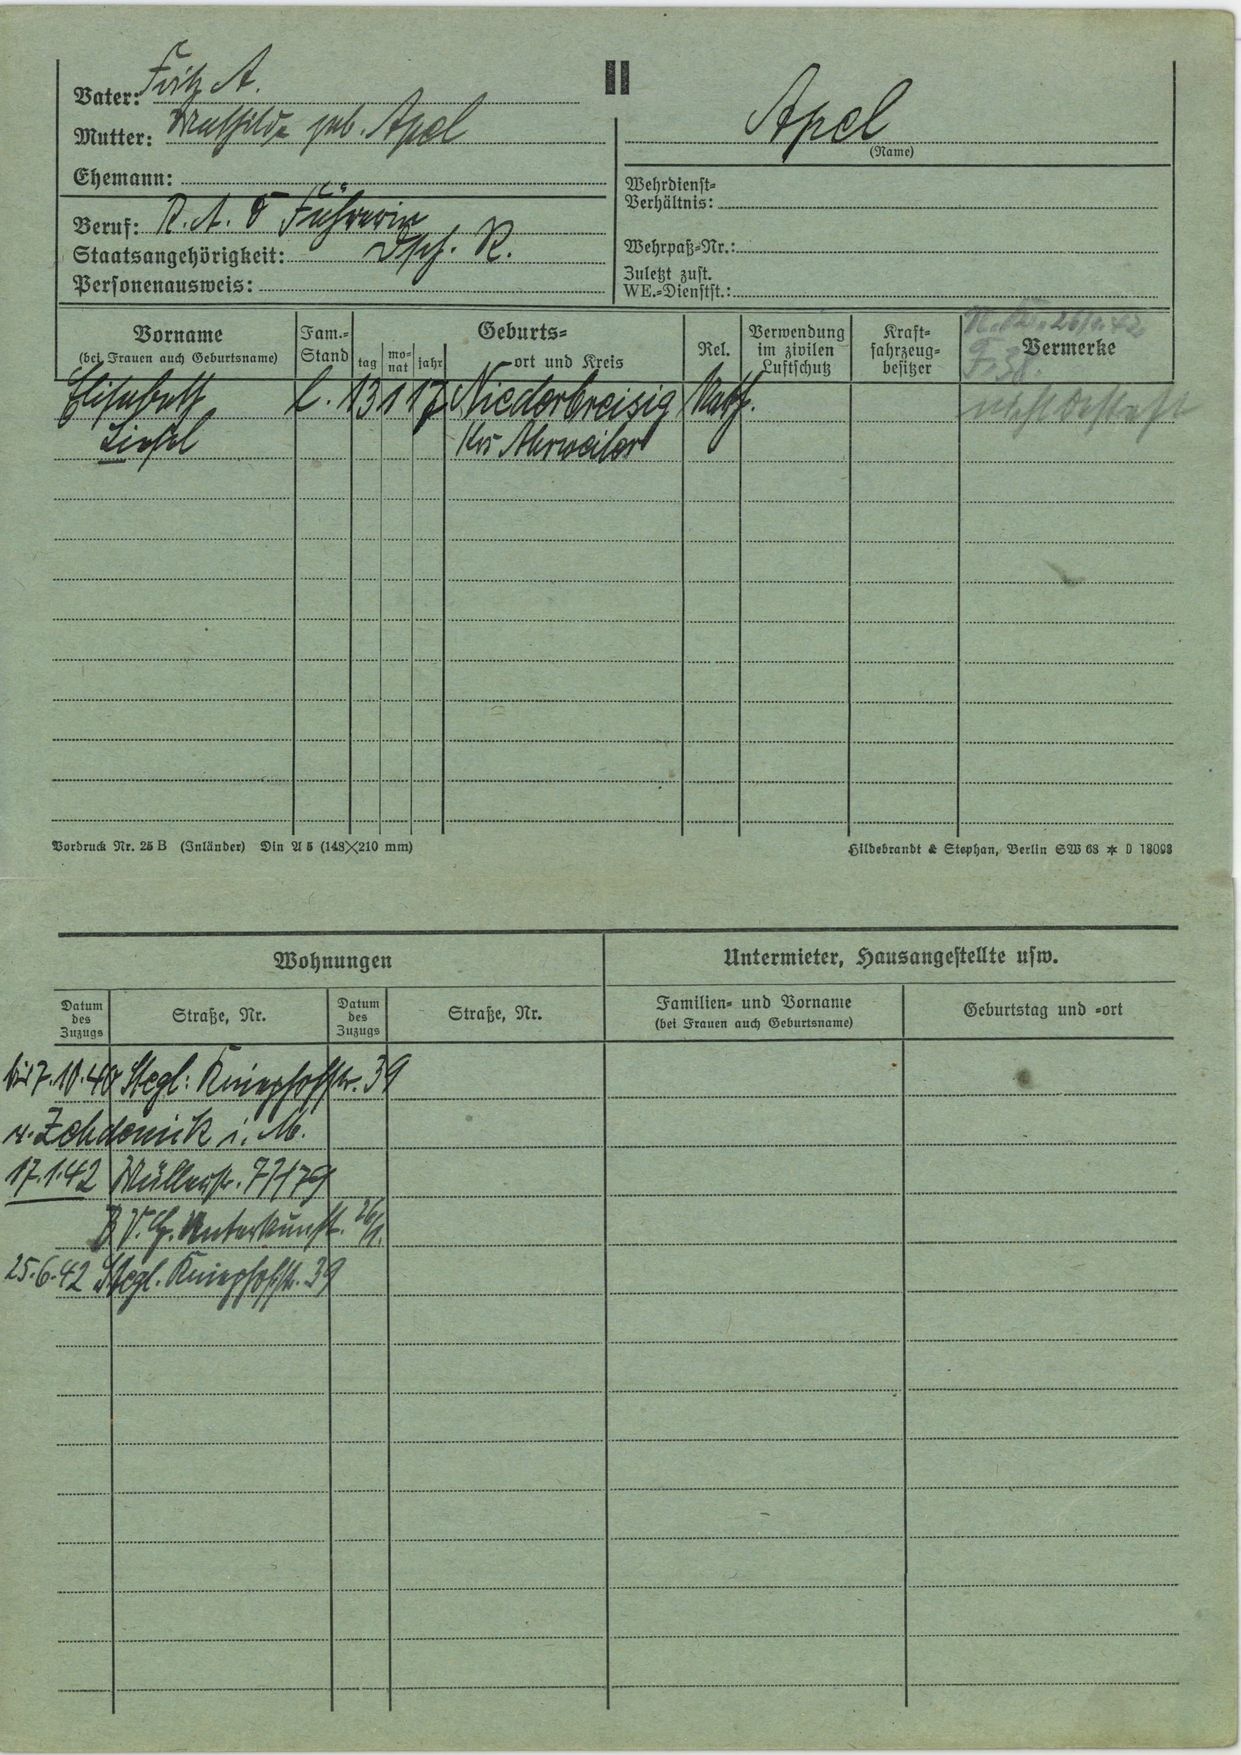
Apel